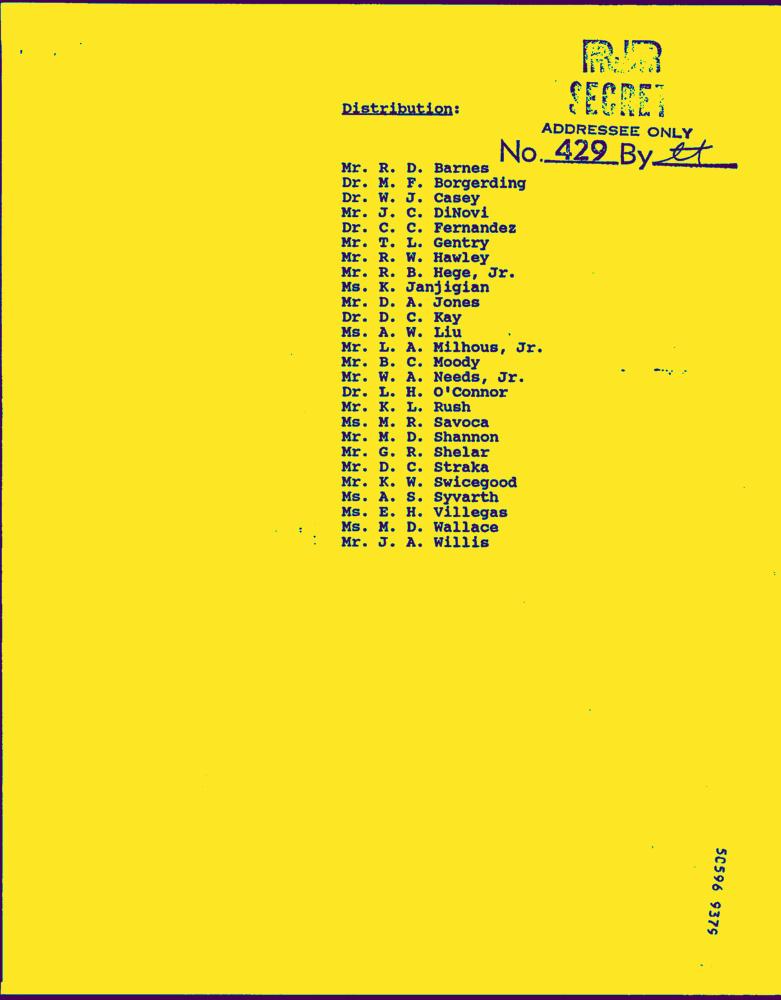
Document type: Letter-Doc